Question: Can you provide the account number mentioned in the document?
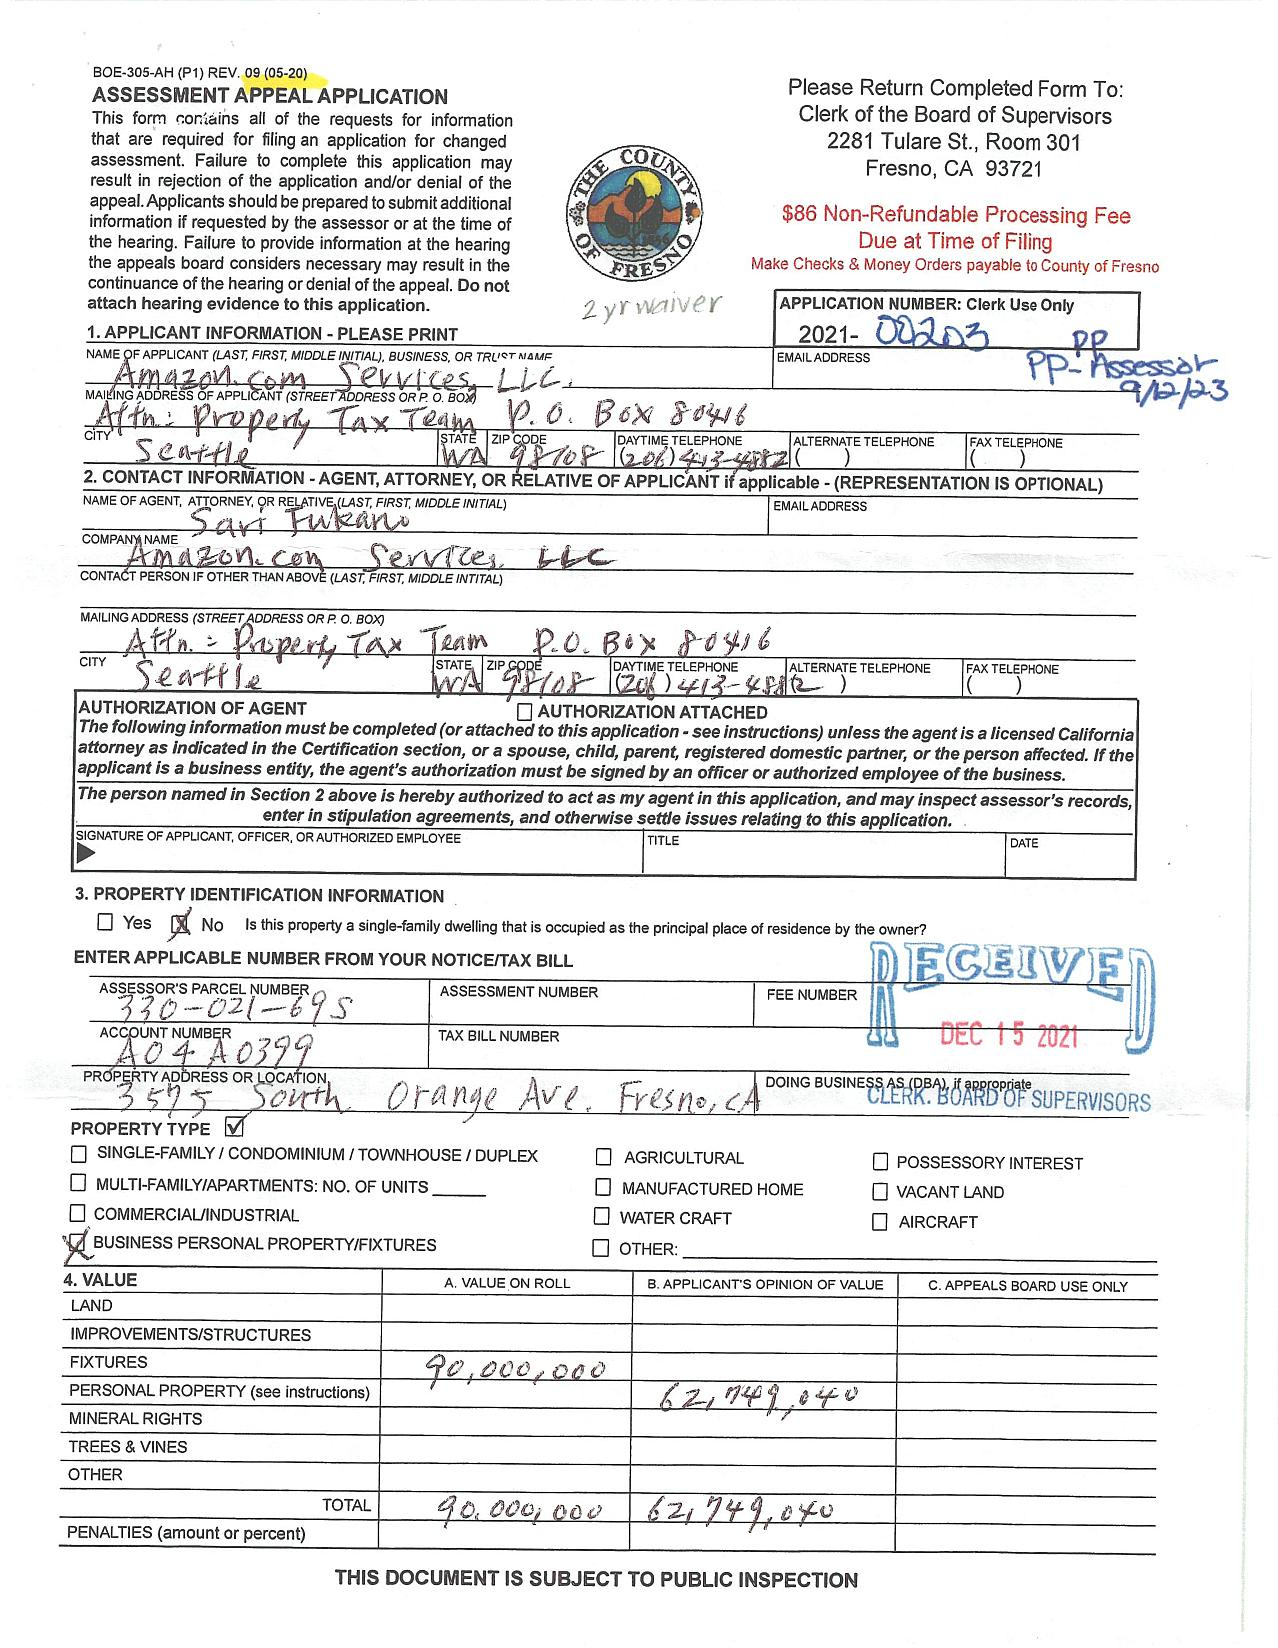
Answer: "A04A0399"